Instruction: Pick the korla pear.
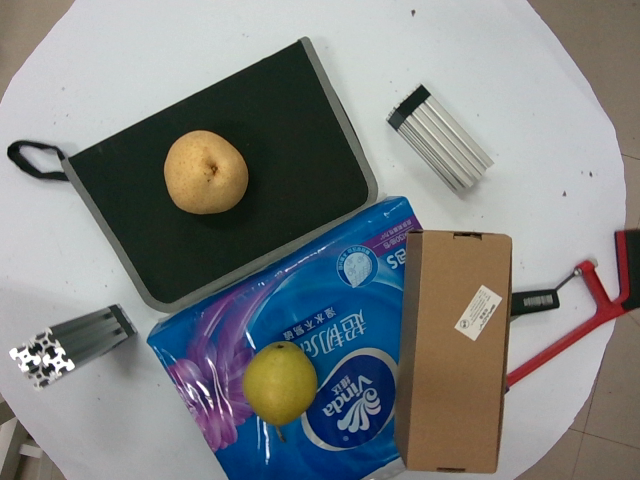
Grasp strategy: vertical